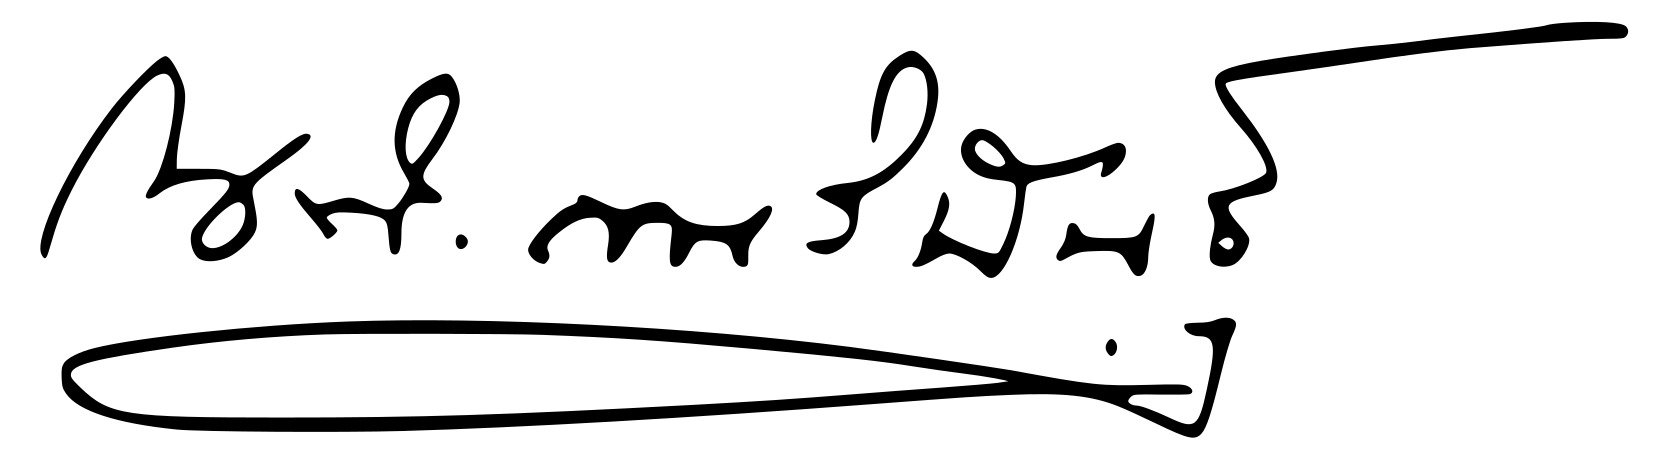
Signature of: chote praepan